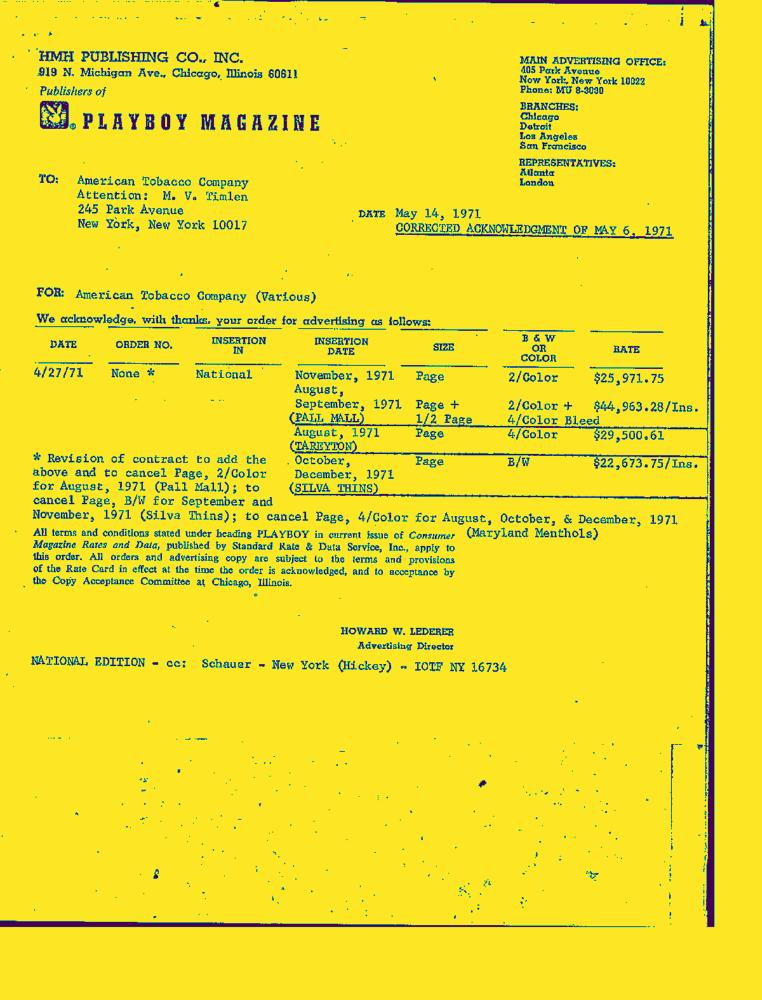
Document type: Invoice-Doc